Question: Can you provide the account number mentioned in the document?
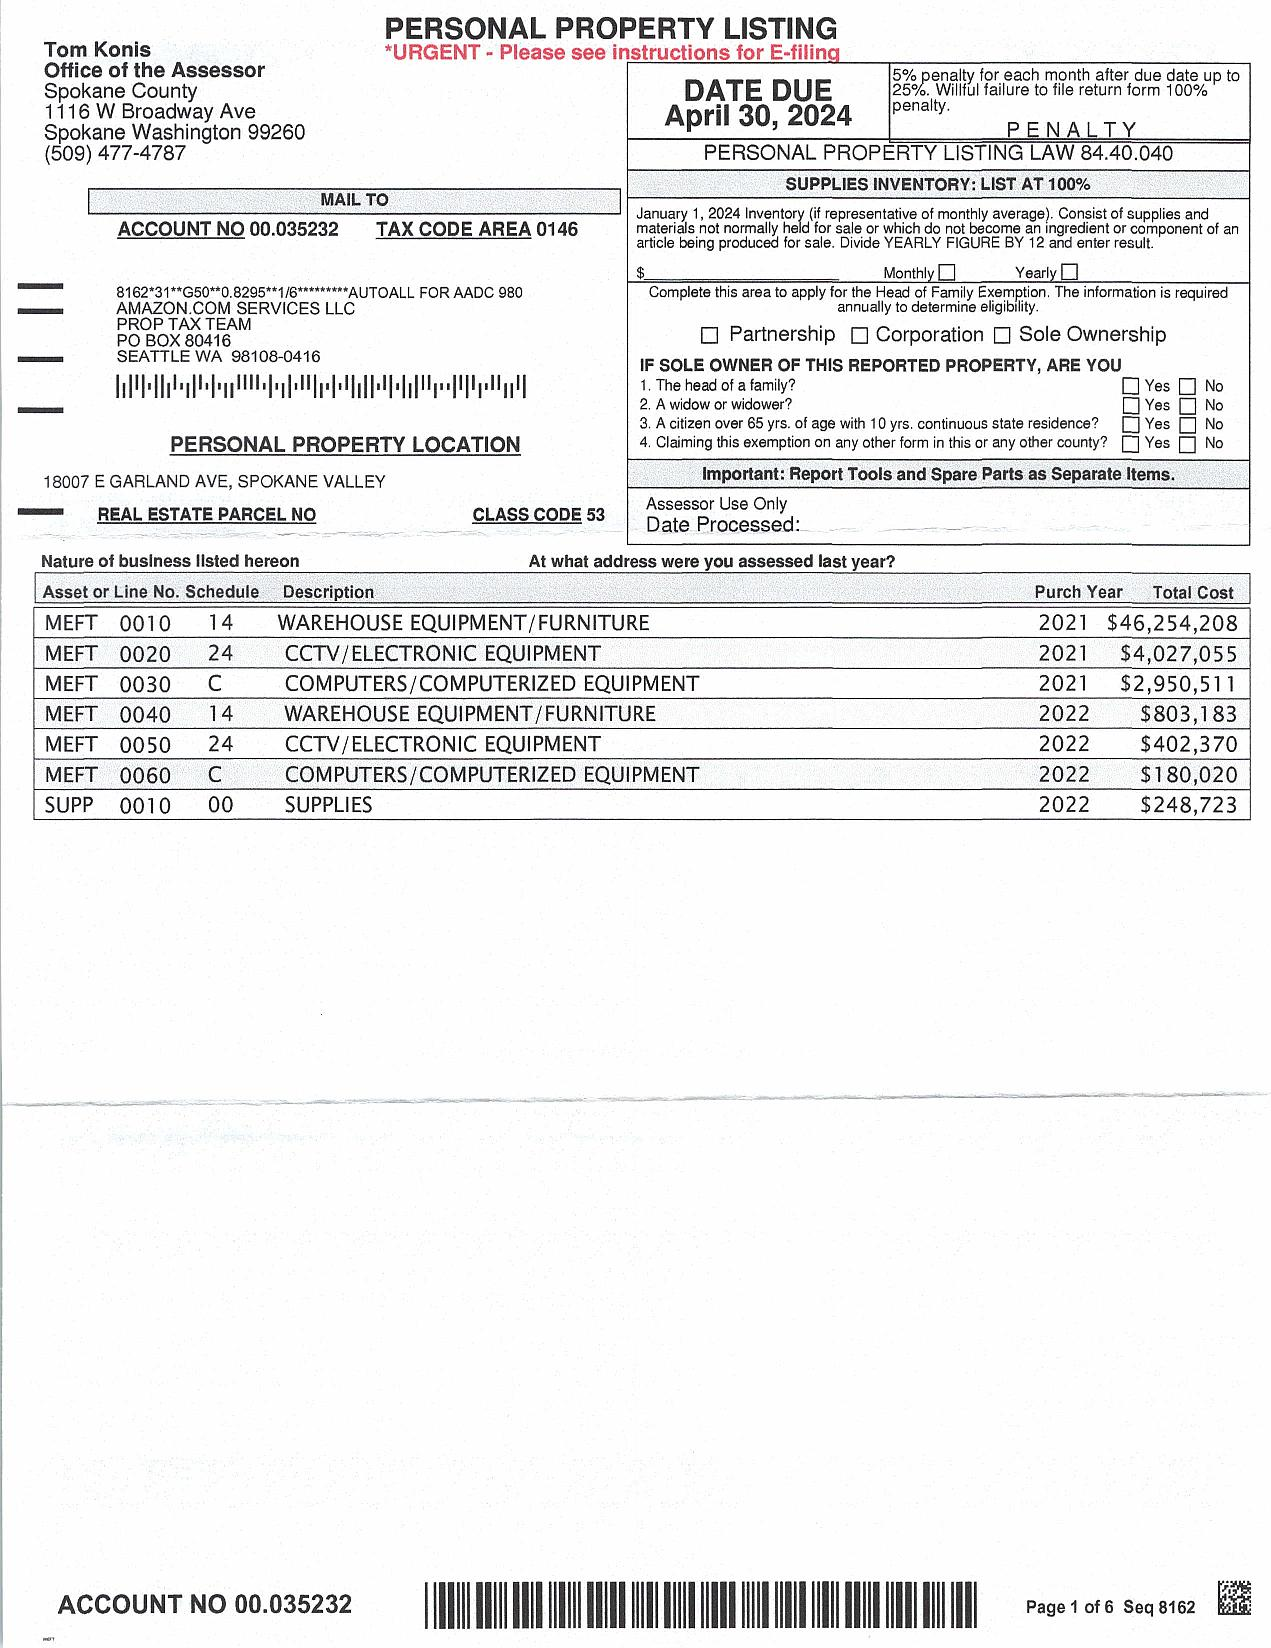
Answer: "00.035232"